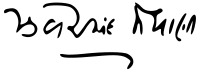
Signature of: jhaverchand meghani